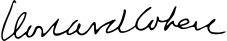
Signature of: leonard cohen